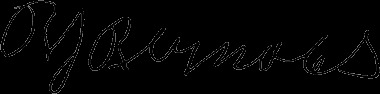
Signature of: r j reynolds